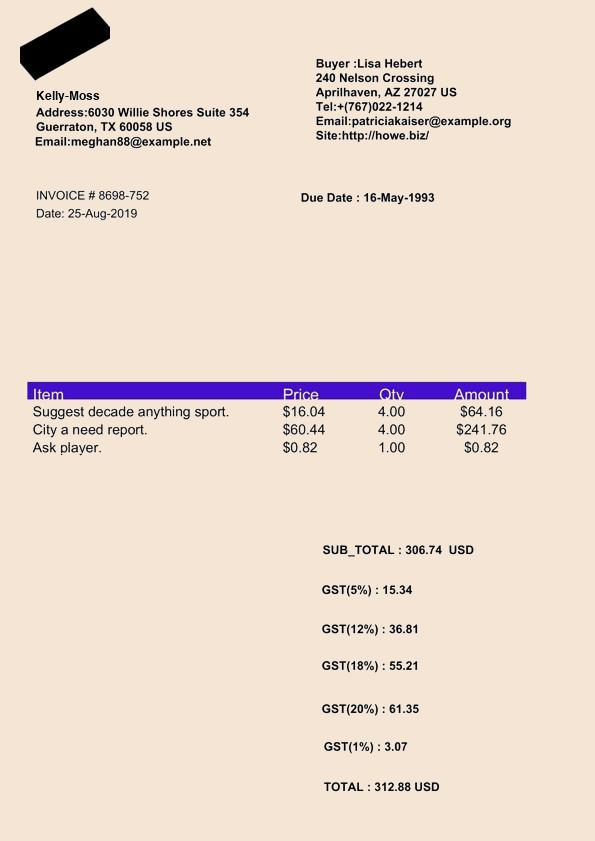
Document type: Invoice